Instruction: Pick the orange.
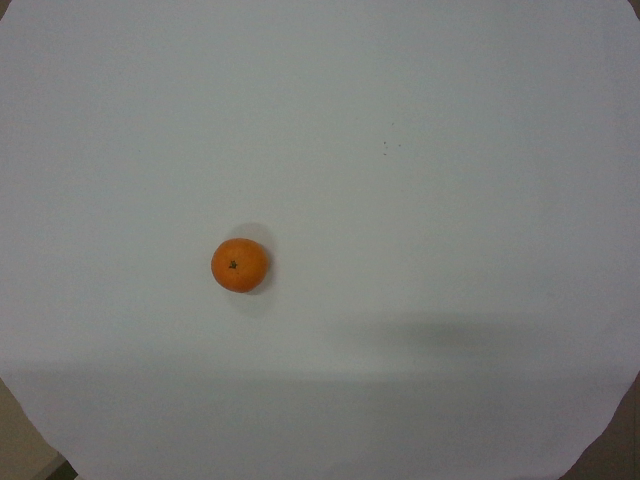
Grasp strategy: vertical